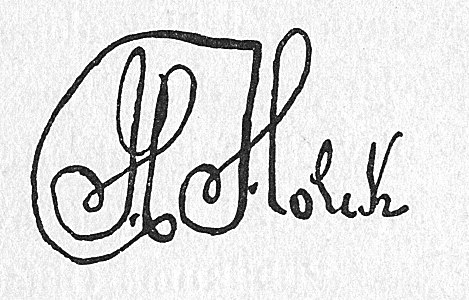
Signature of: hans holck